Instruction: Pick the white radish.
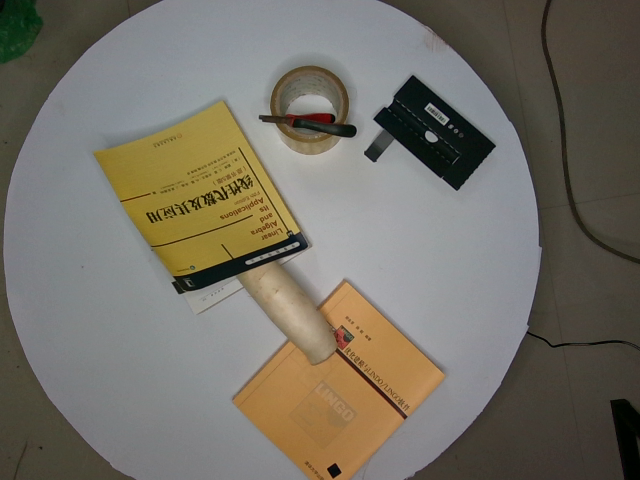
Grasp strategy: vertical